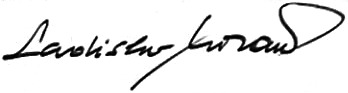
Signature of: ladislav kořán